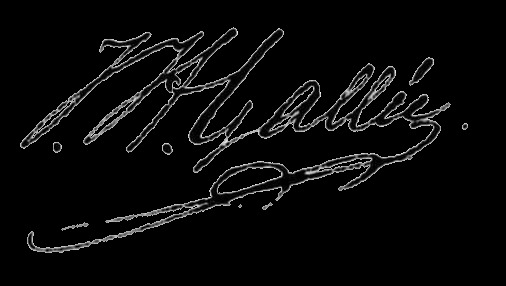
Signature of: jan hendrik gallée